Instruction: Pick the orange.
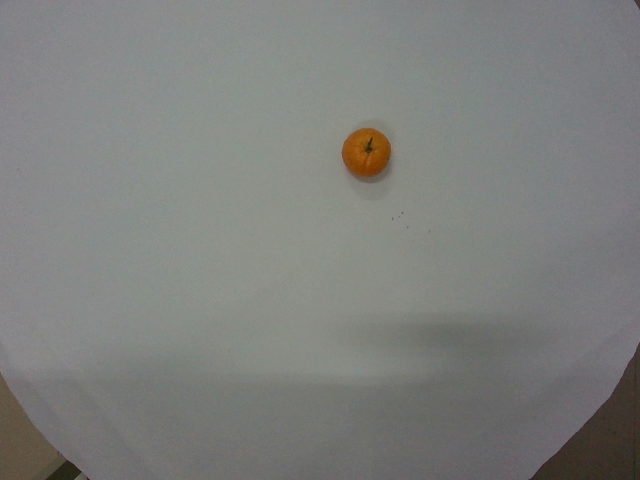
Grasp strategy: vertical